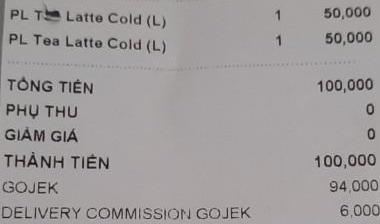
<table>
<tr>
<td>PL T Latte Cold (L)</td>
<td>1</td>
<td>50,000</td>
</tr>
<tr>
<td>PL Tea Latte Cold (L)</td>
<td>1</td>
<td>50,000</td>
</tr>
</table>

TỔNG TIỀN 100,000
PHỤ THU 0
GIẢM GIÁ 0
THÀNH TIỀN 100,000
GOJEK 94,000
DELIVERY COMMISSION GOJEK 6,000